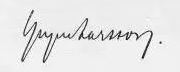
Signature of: yngve larsson